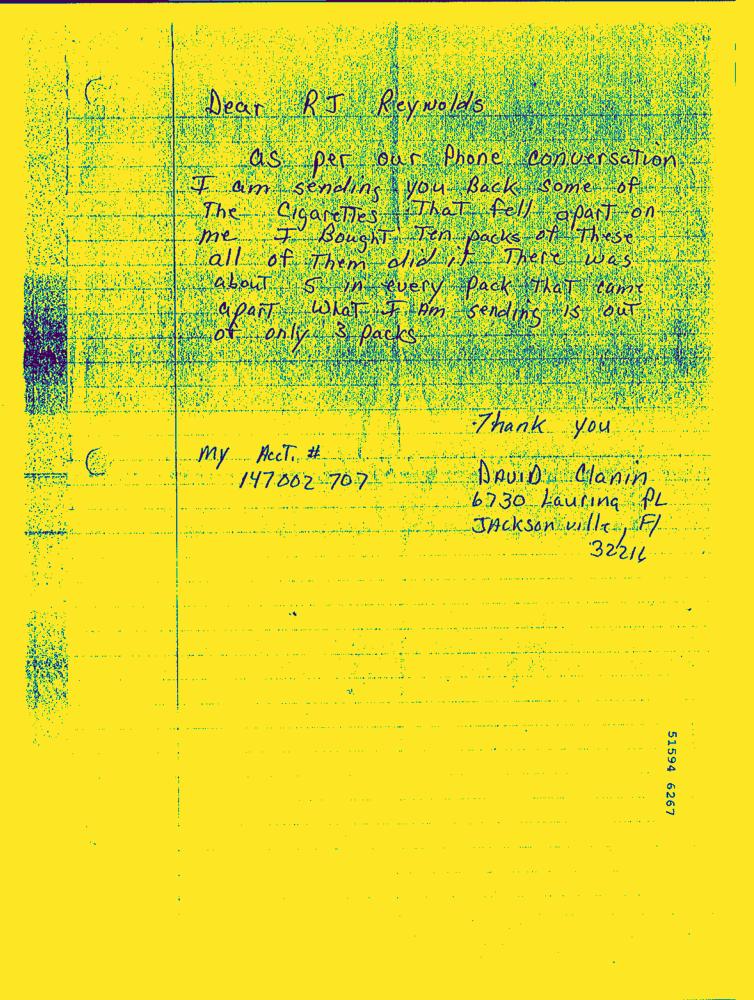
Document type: Hand-Written